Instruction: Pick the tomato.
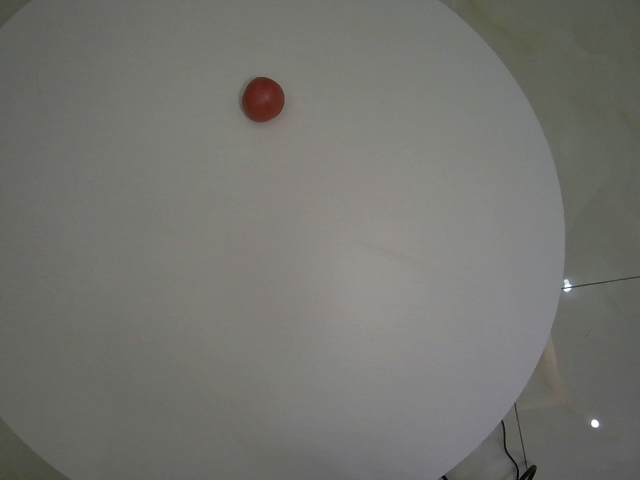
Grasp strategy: vertical